Question: What is the name of the tenant mentioned in the document?
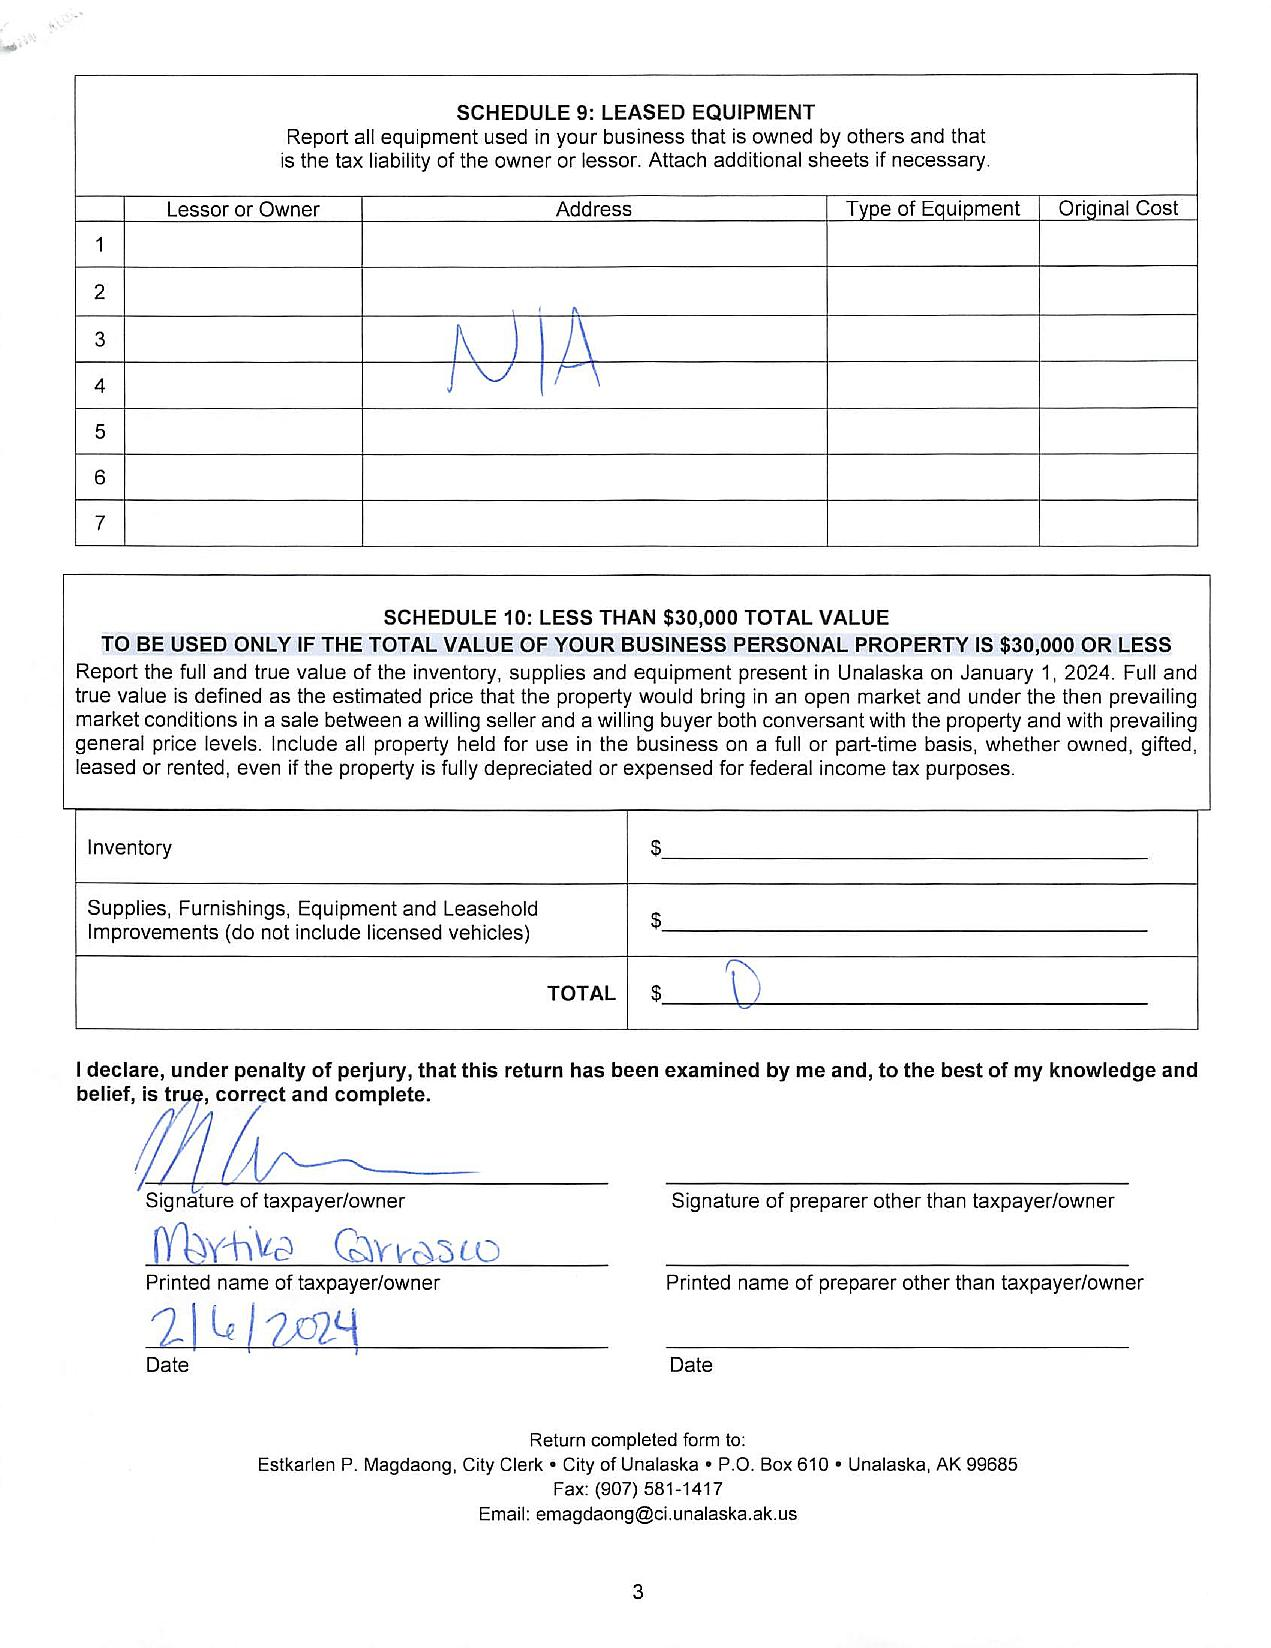
Answer: "Martha Grassio"